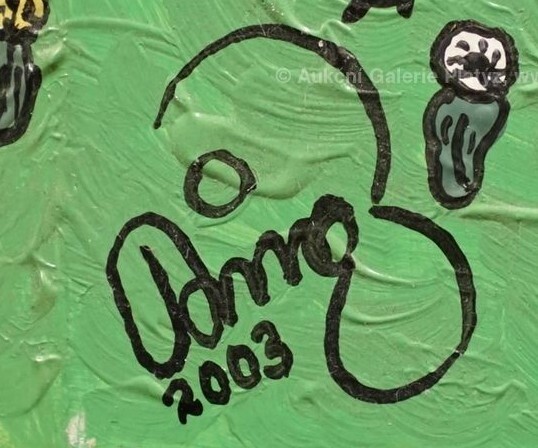
Signature of: františek ringo čech